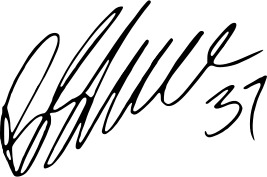
Signature of: brandon starcevich